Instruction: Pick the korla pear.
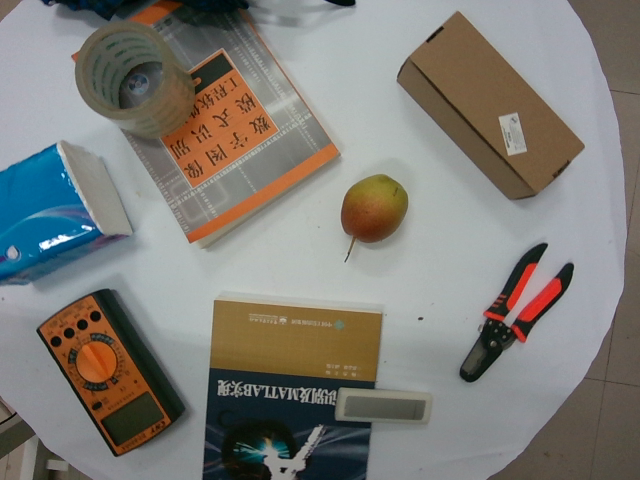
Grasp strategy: vertical